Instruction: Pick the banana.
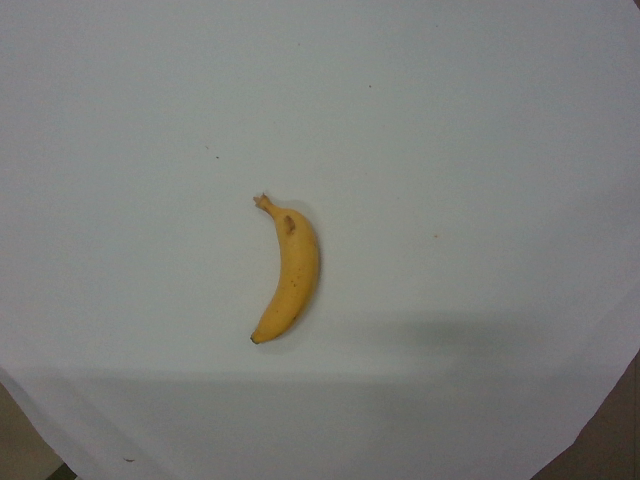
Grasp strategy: vertical